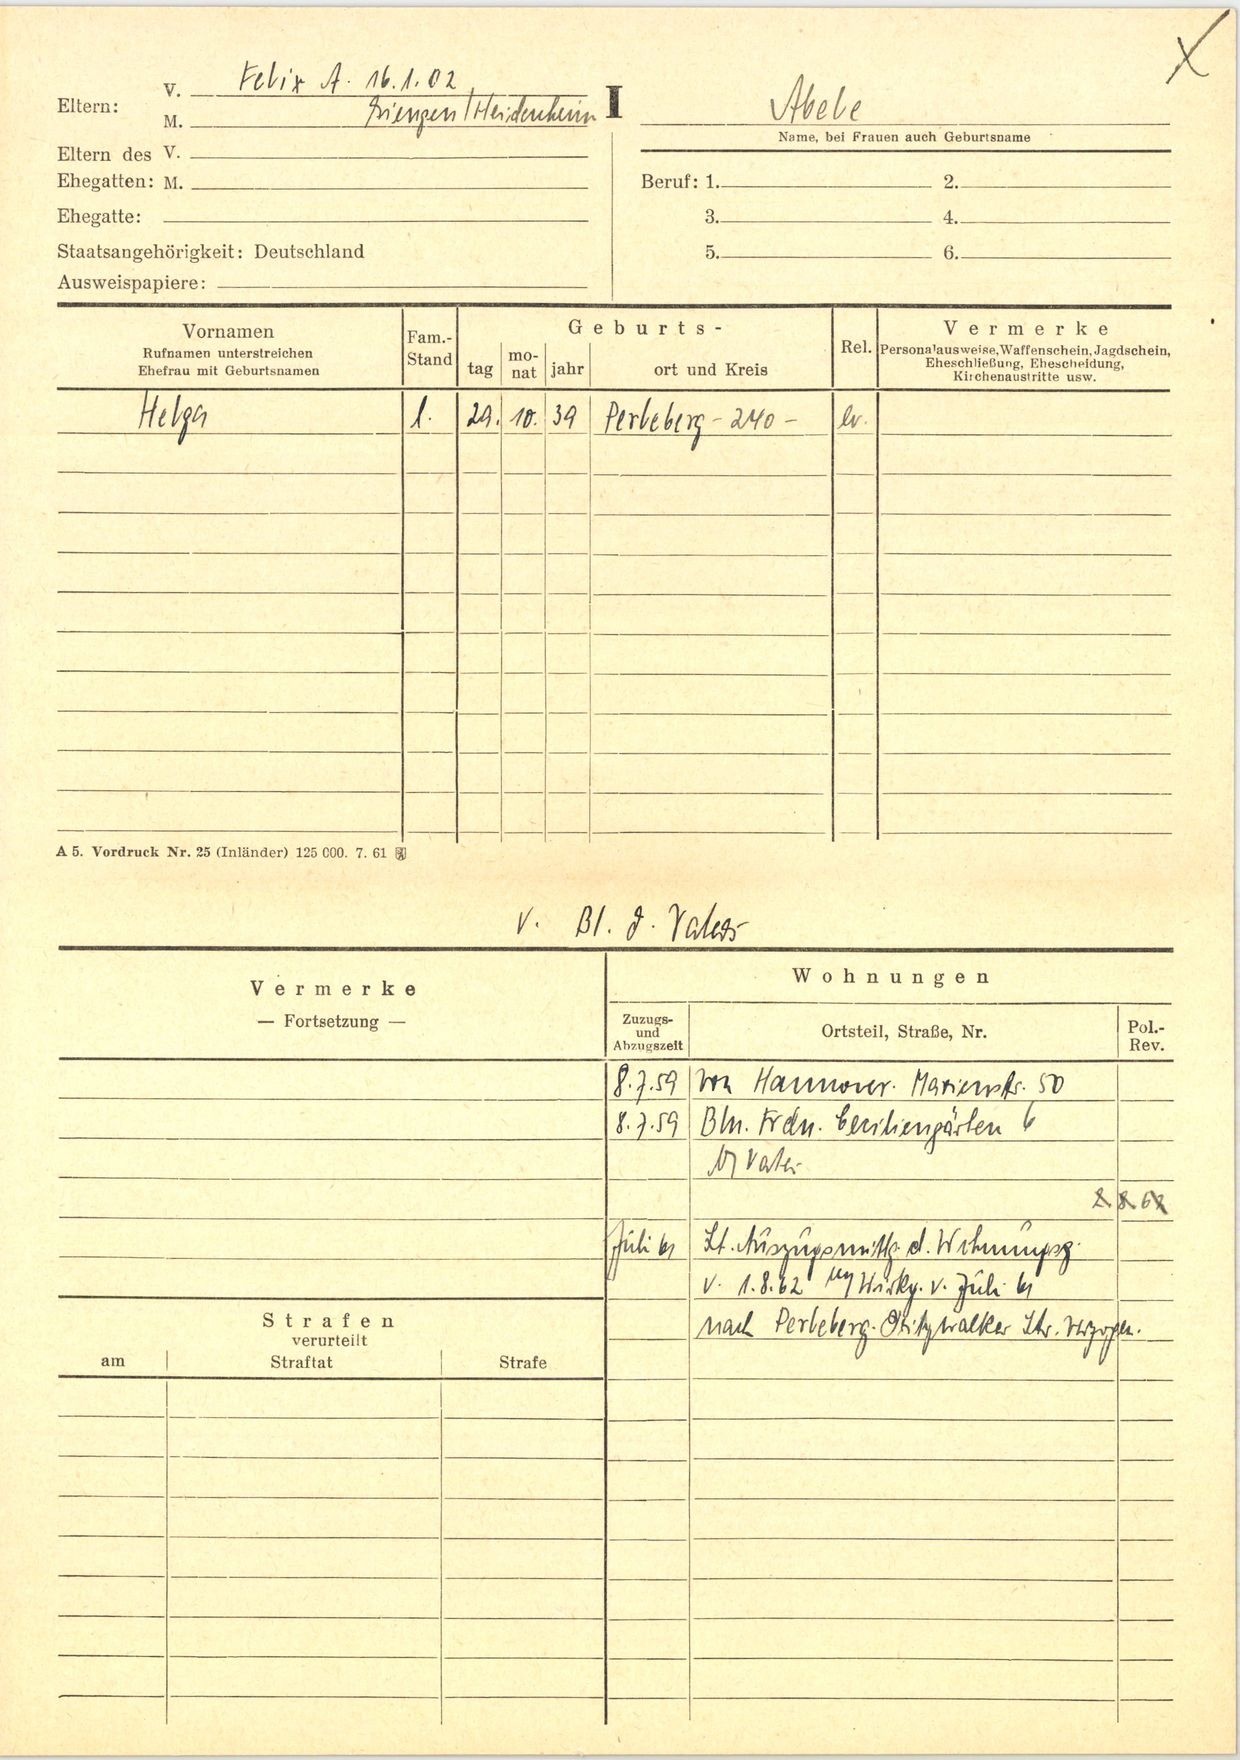
Abele